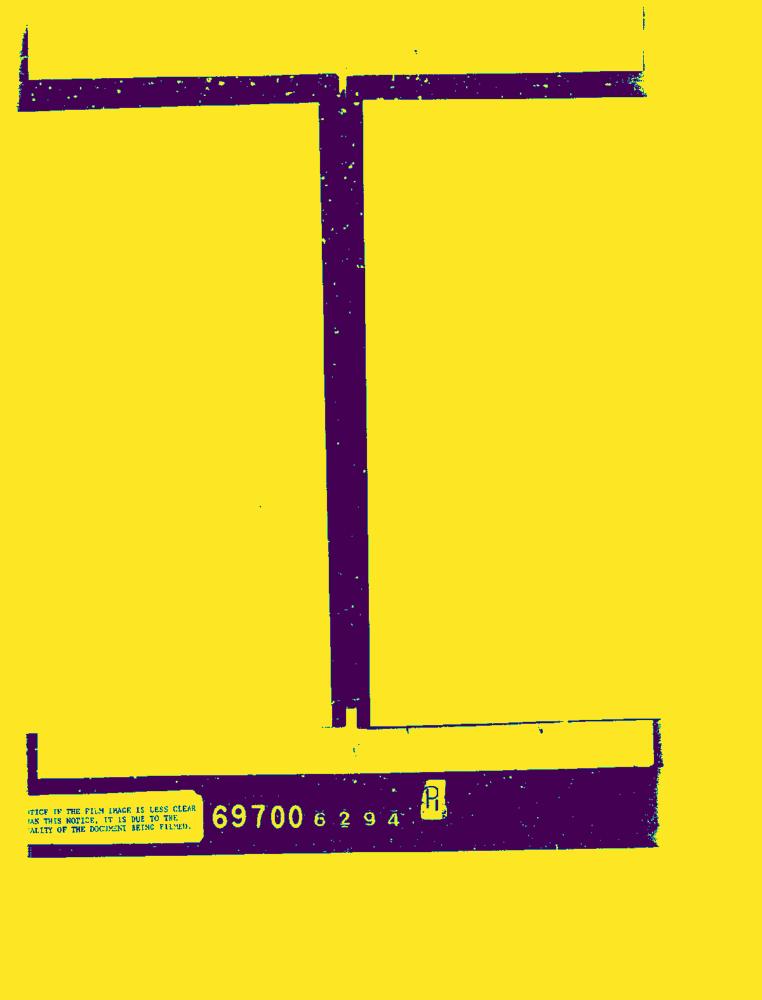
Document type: Letter-Doc